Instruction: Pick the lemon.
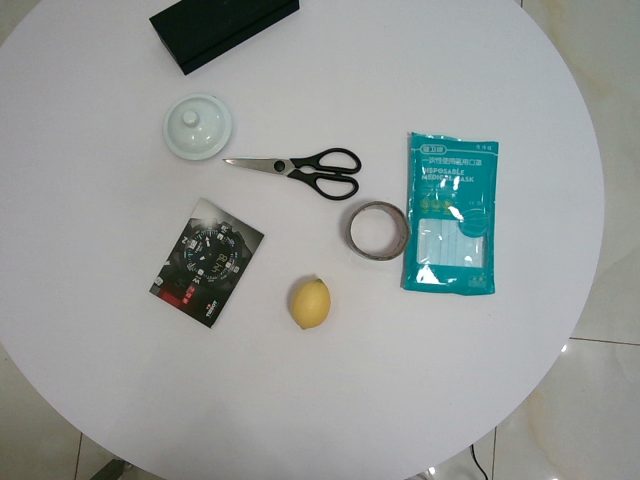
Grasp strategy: vertical